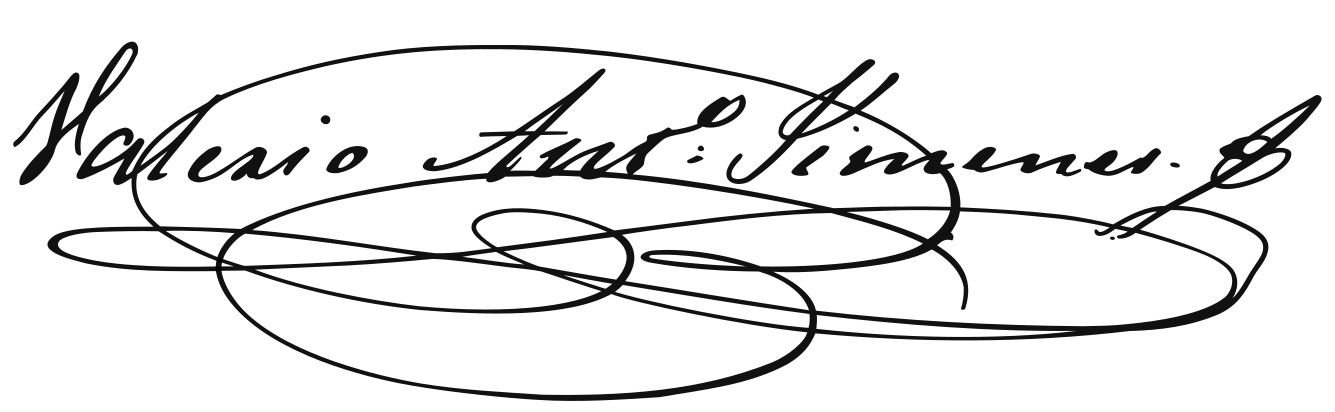
Signature of: valerio antonio jiménez